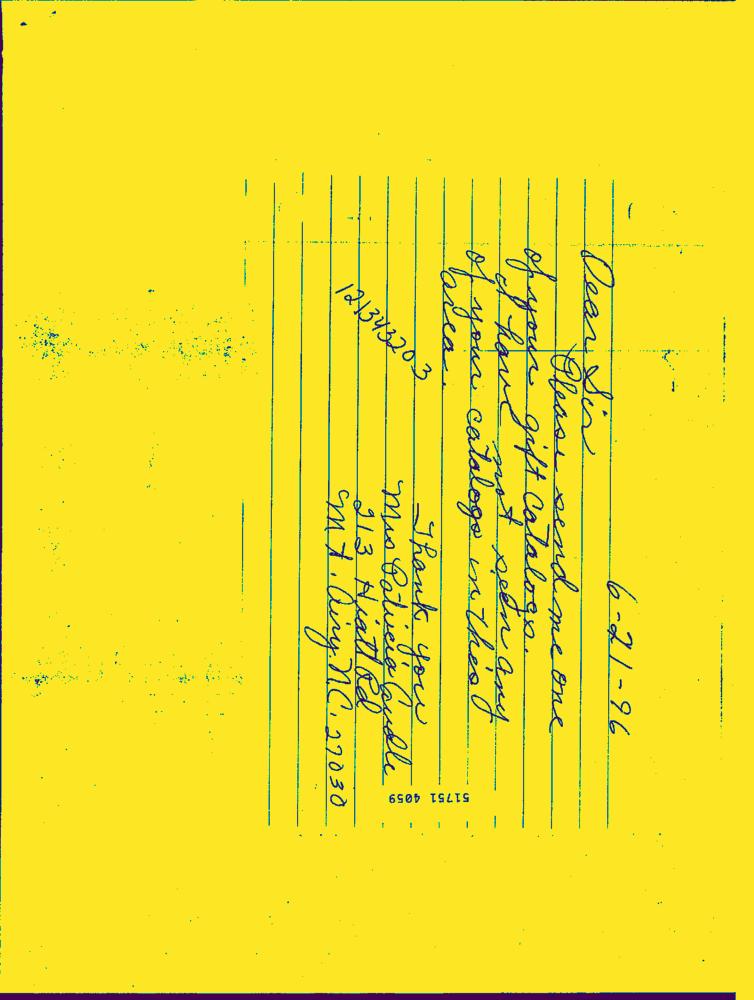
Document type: Hand-Written